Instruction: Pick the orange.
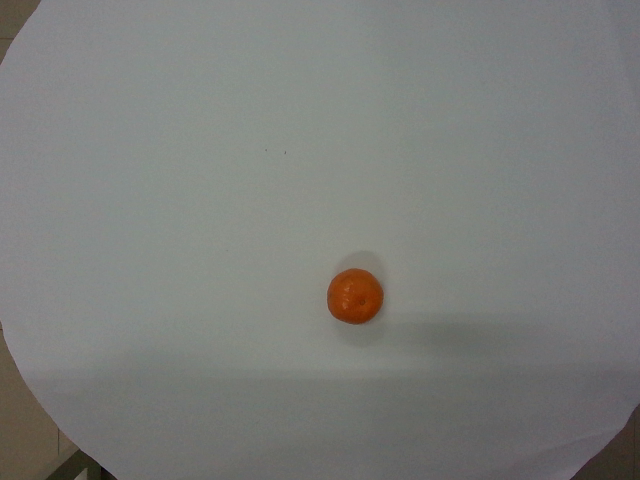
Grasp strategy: vertical